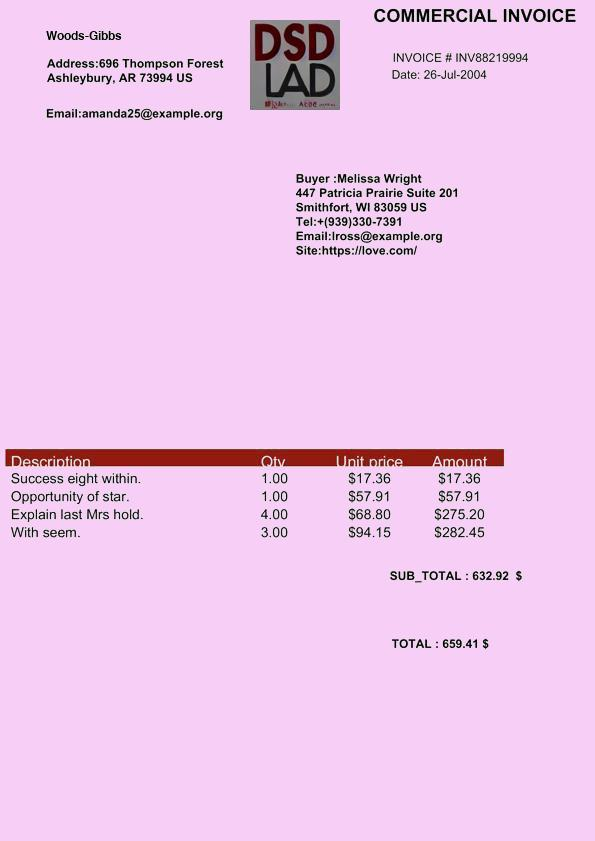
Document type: Invoice